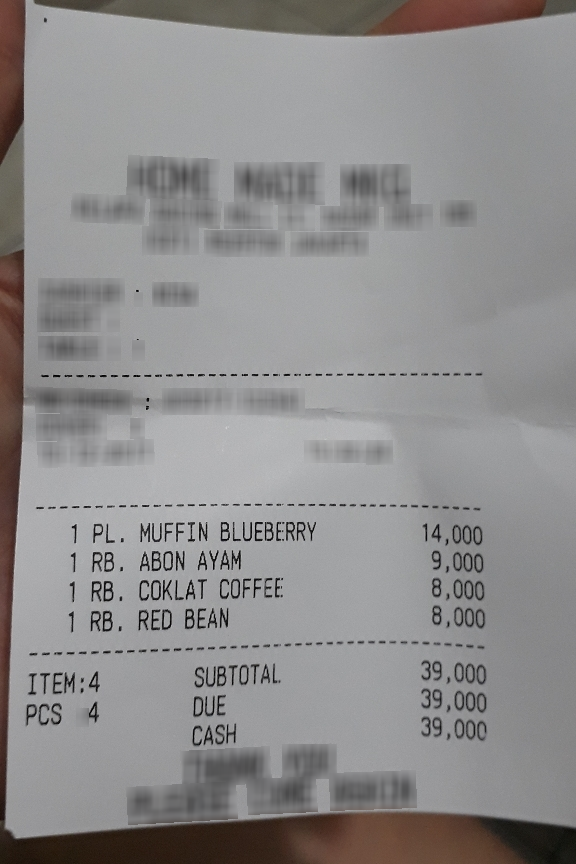
Number of items: 4
Subtotal: 39,000
Total: 39,000
OCR text regions:
text: PL.
text: MUFFIN
text: BLUEBERRY
text: 1
text: 14,000
text: SUBTOTAL
text: 39,000
text: DUE
text: 39,000
text: CASH
text: 39,000
text: PCS
text: 4
text: ITEM:
text: 4
text: RB.
text: ABON
text: AYAM
text: 1
text: 9,000
text: RB.
text: COKLAT
text: COFFEE
text: 1
text: 8,000
text: RB.
text: RED
text: BEAN
text: 1
text: 8,000